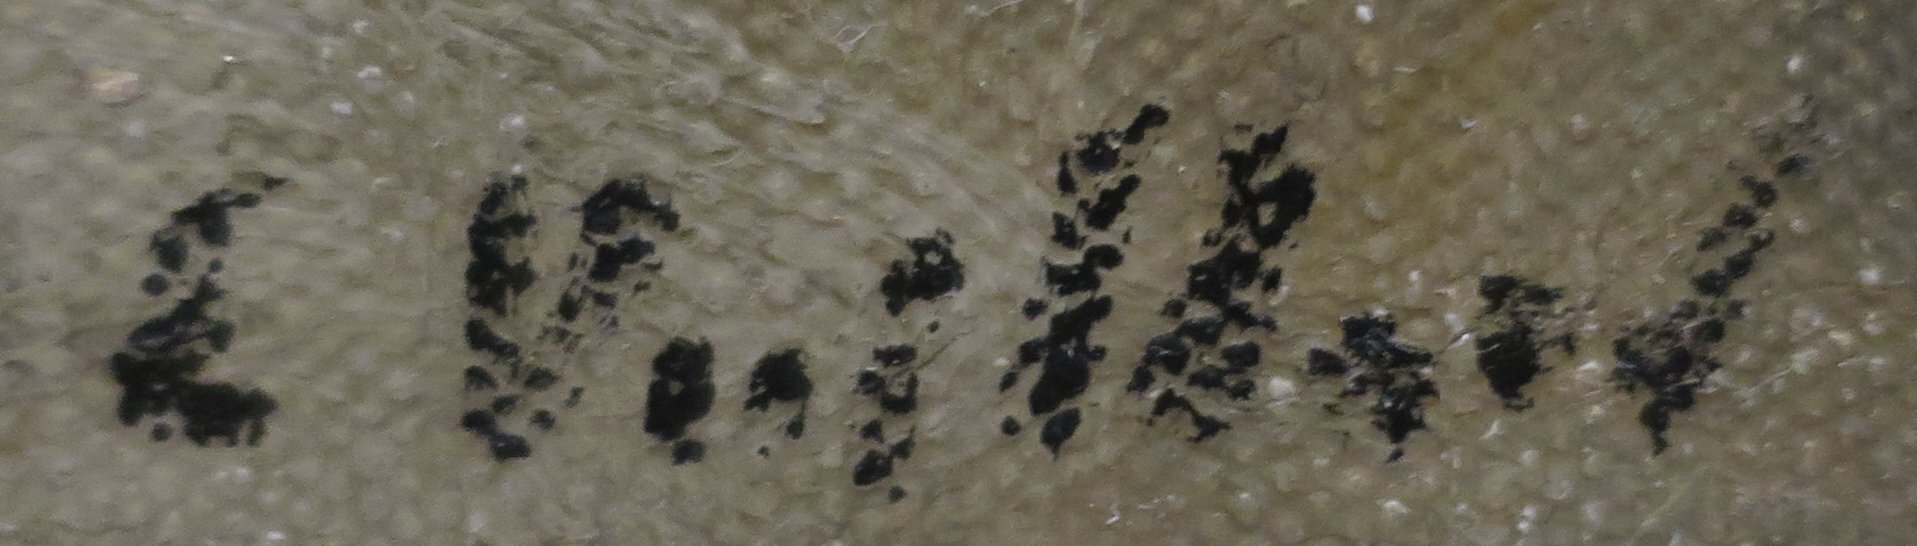
Signature of: q239394